Question: What could the diagnosis suggest?
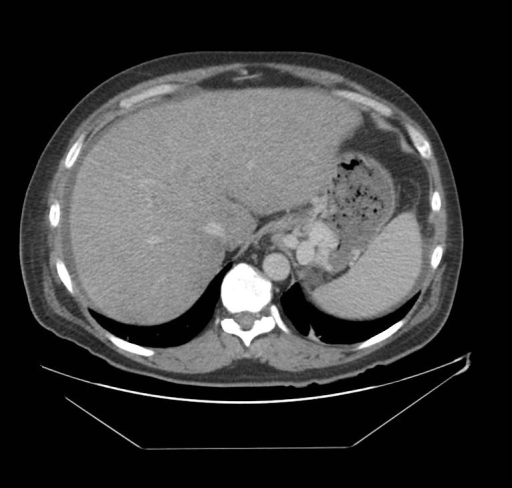
Answer: The possible diagnosis includes With this patient’s history, clinical findings, and radiographic images, the differential is alcoholic hepatitis versus cirrhosis.  Mass in the patient’s liver highly likely to be a hepatocellular carcinoma, but has a differential diagnosis of malignancy to include metastatic disease, and cholangiocarcinoma.  A benign mass has the differential of a cyst, hemangioma, hepatic angioma, focal nodular hyperplasia, or an abcess..